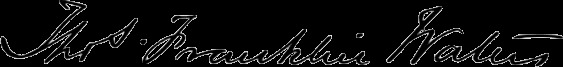
Signature of: thomas franklin waters